Question: What could the diagnosis suggest?
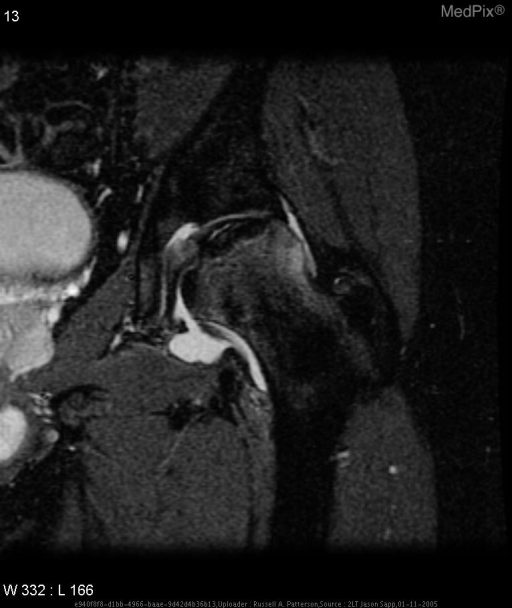
Answer: The possible diagnosis includes Differential Diagnosis for these findings in this case:
Avascular necrosis secondary to steroid therapy.